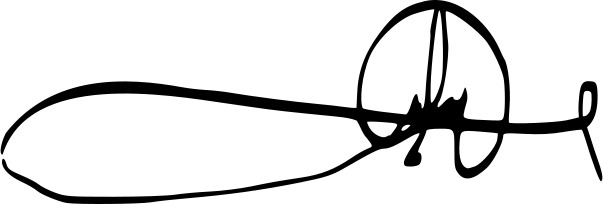
Signature of: kais saied